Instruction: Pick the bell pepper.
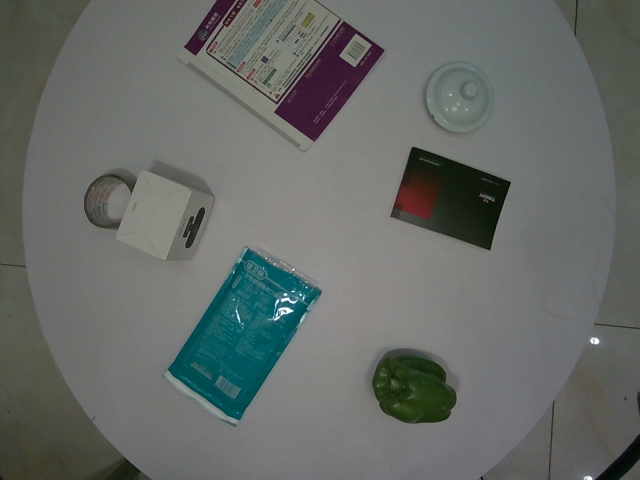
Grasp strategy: vertical